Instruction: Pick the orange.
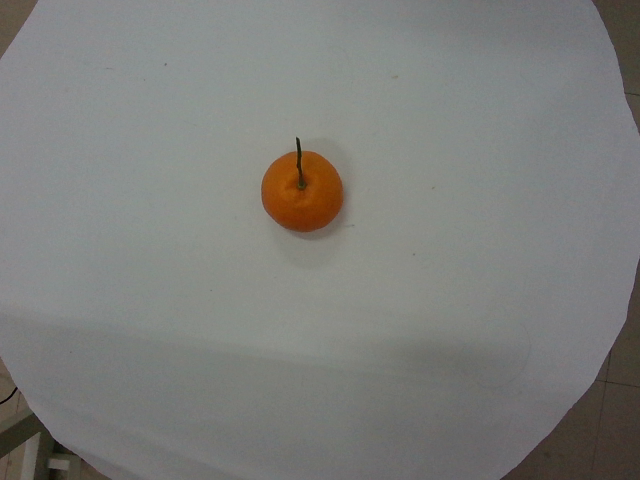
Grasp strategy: vertical